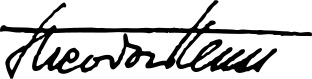
Signature of: theodor heuss